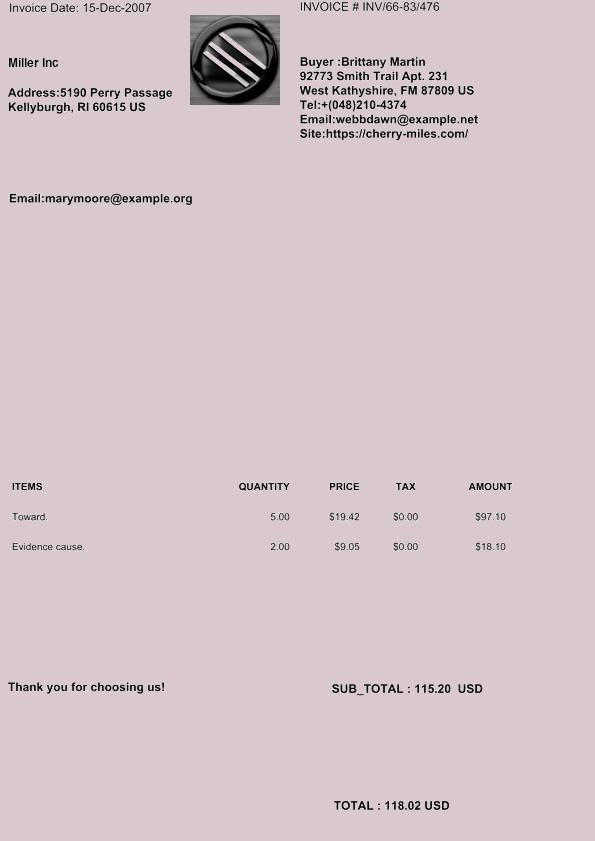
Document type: Invoice